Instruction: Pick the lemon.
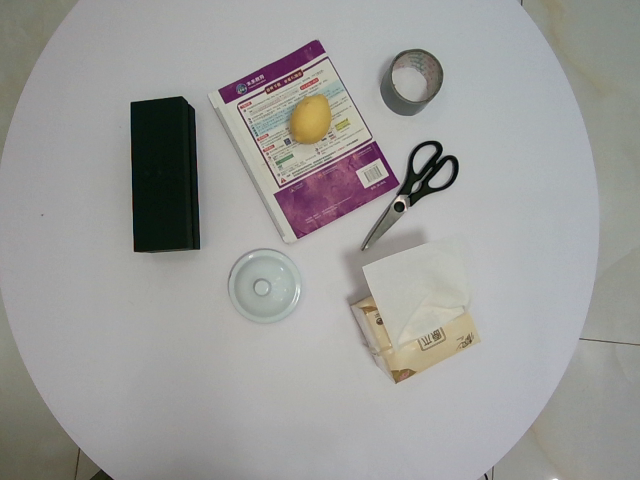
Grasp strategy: vertical